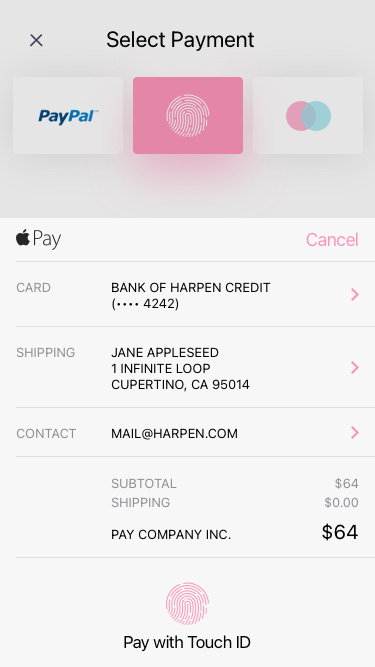
Text in this UI design:
Select Payment
Pay with Touch ID
$64
Pay Company Inc.
$0.00
Shipping
$64
Subtotal
mail@harpen.com
Contact
Jane Appleseed
1 Infinite Loop
Cupertino, CA 95014
Shipping
Bank of Harpen Credit
(•••• 4242)
Card
Cancel